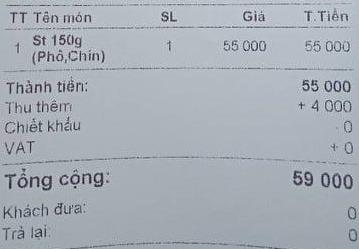
<table>
<tr>
<th>TT</th>
<th>Tên món</th>
<th>SL</th>
<th>Giá</th>
<th>T.Tiền</th>
</tr>
<tr>
<td>1</td>
<td>St 150g (Phở,Chín)</td>
<td>1</td>
<td>55 000</td>
<td>55 000</td>
</tr>
</table>

Thành tiền: 55 000
Thu thêm + 4 000
Chiết khấu - 0
VAT + 0

Tổng cộng: 59 000
Khách đưa: 0
Trả lại: 0